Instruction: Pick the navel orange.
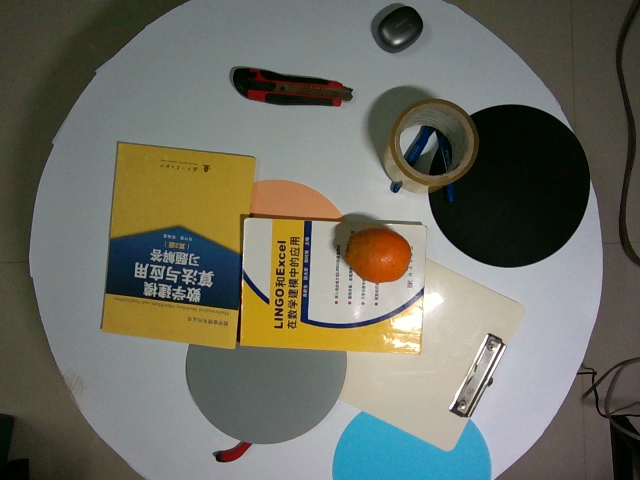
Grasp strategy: vertical